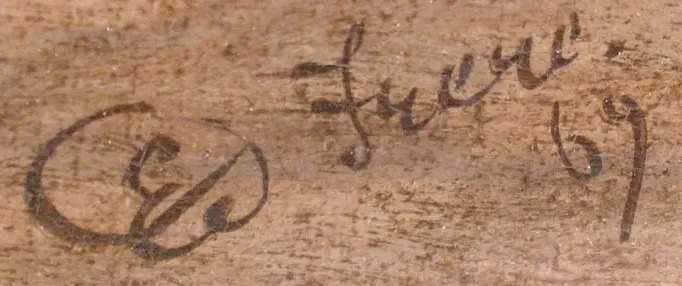
Signature of: charles edouard frère